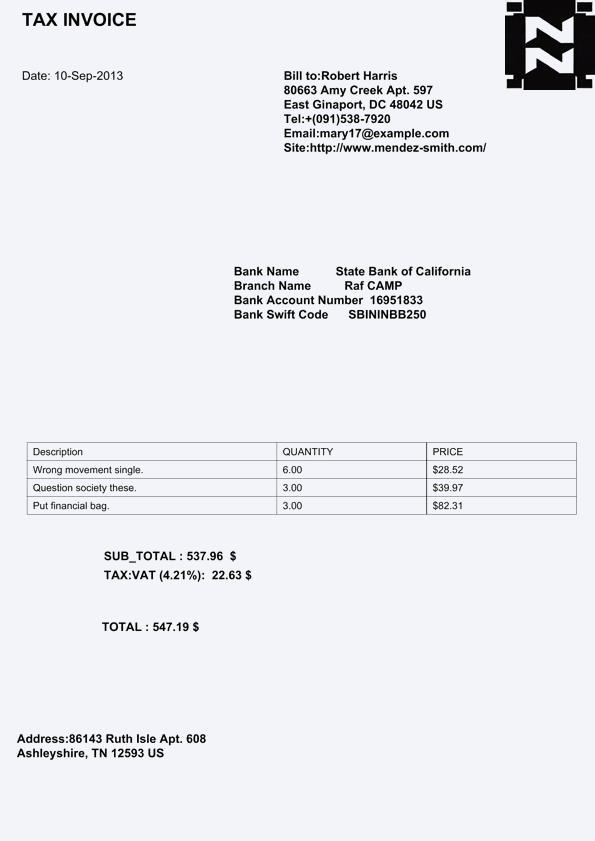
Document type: Invoice